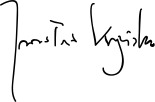
Signature of: q55917